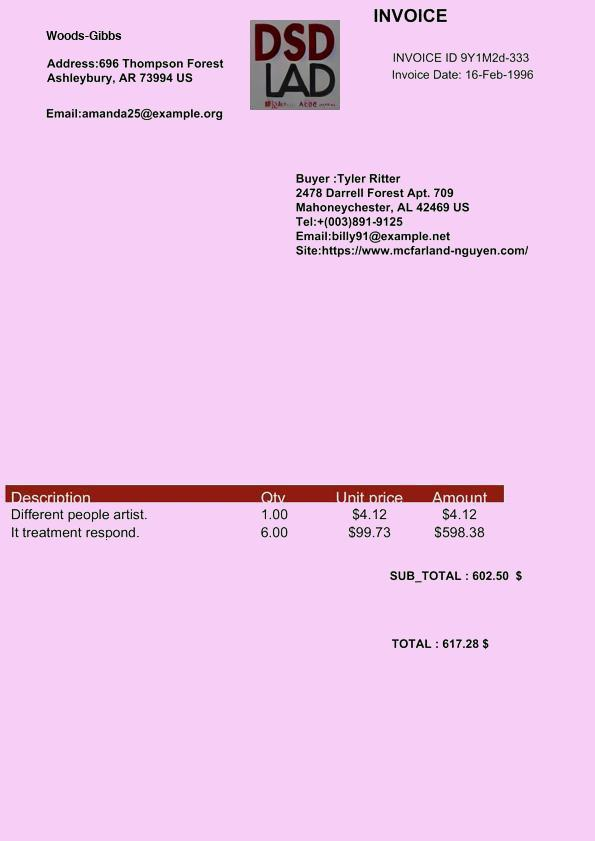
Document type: Invoice